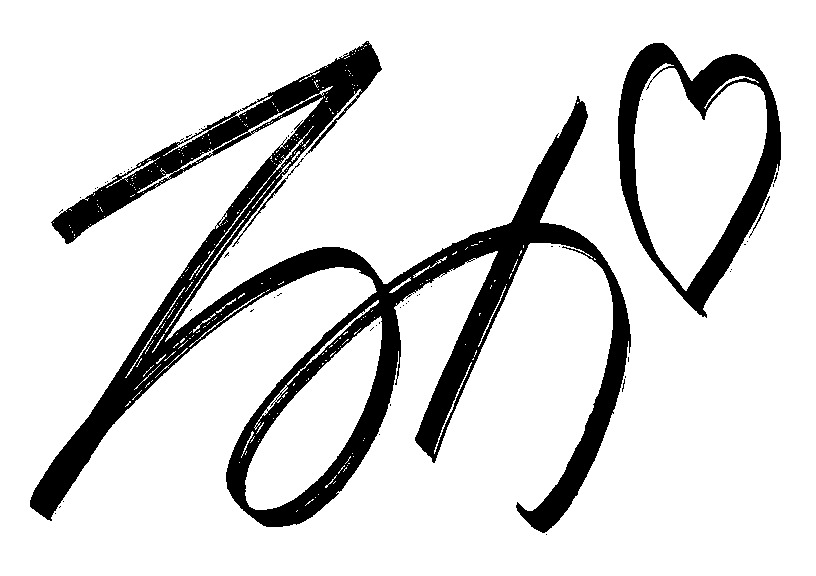
Signature of: haruka riri